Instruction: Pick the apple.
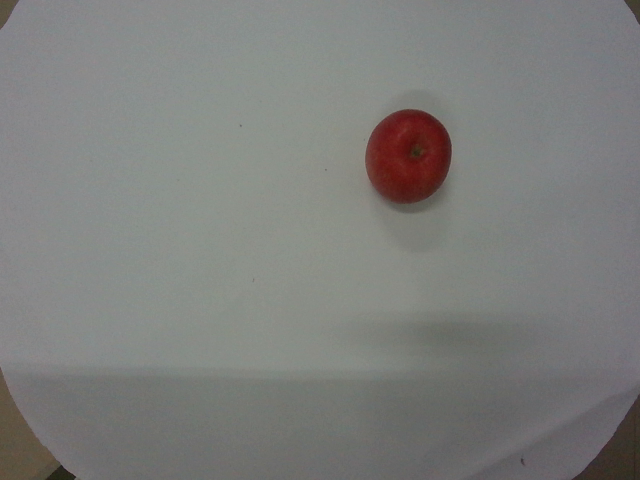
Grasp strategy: vertical